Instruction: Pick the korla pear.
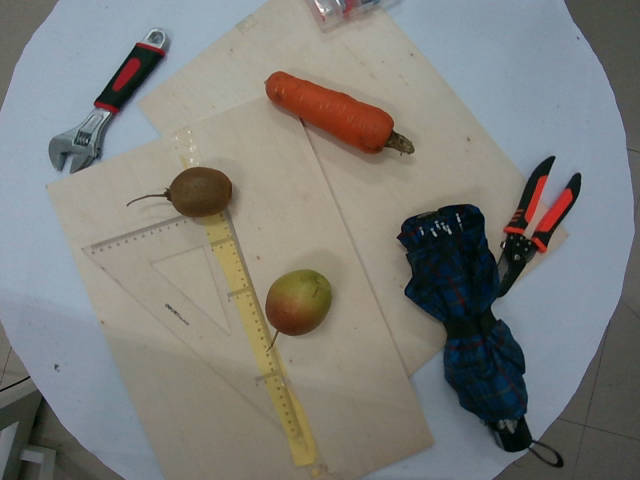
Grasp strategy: vertical